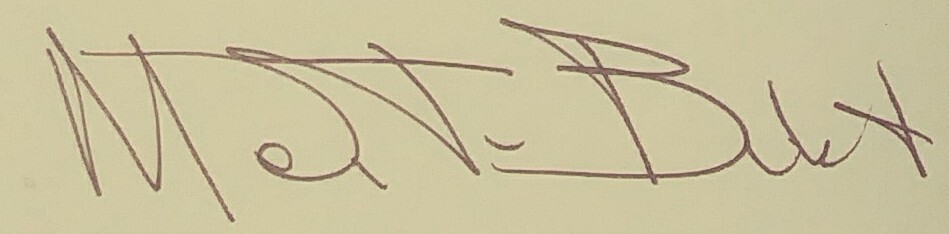
Signature of: melvin jules bukiet